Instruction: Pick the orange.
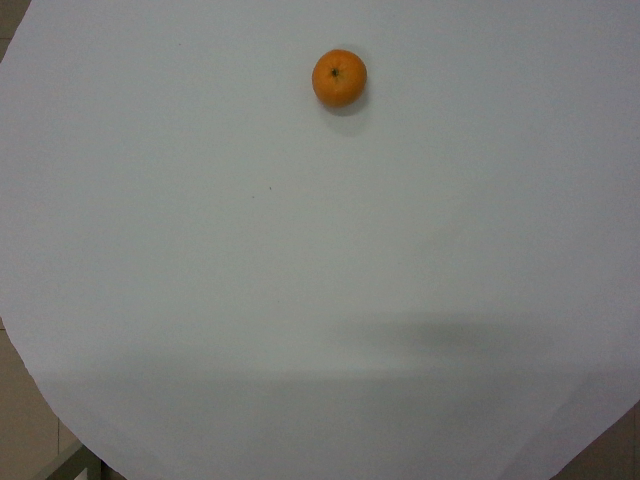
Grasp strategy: vertical